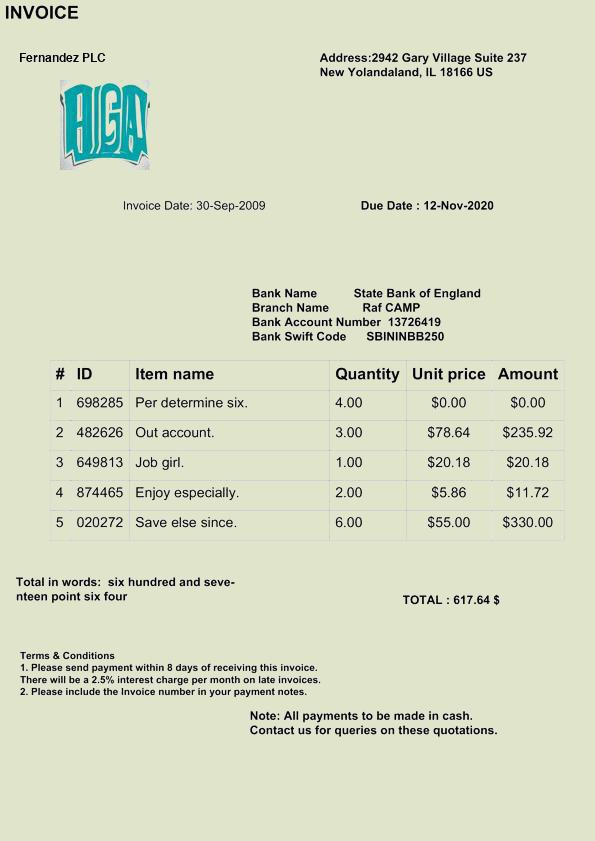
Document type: Invoice